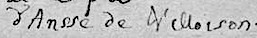
Signature of: jean baptiste gaspard d ansse de villoison